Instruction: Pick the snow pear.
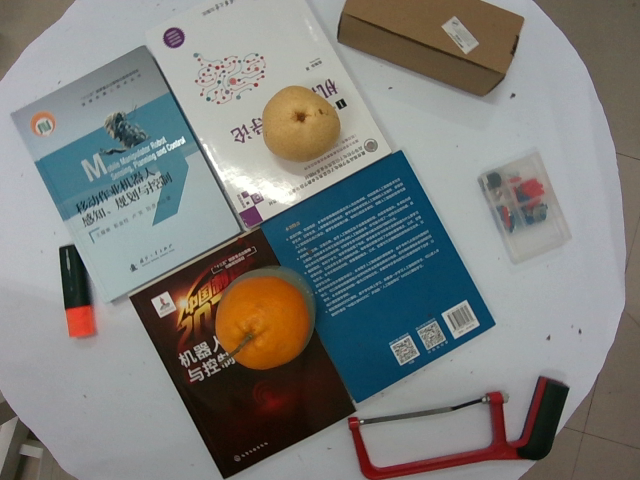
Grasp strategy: vertical